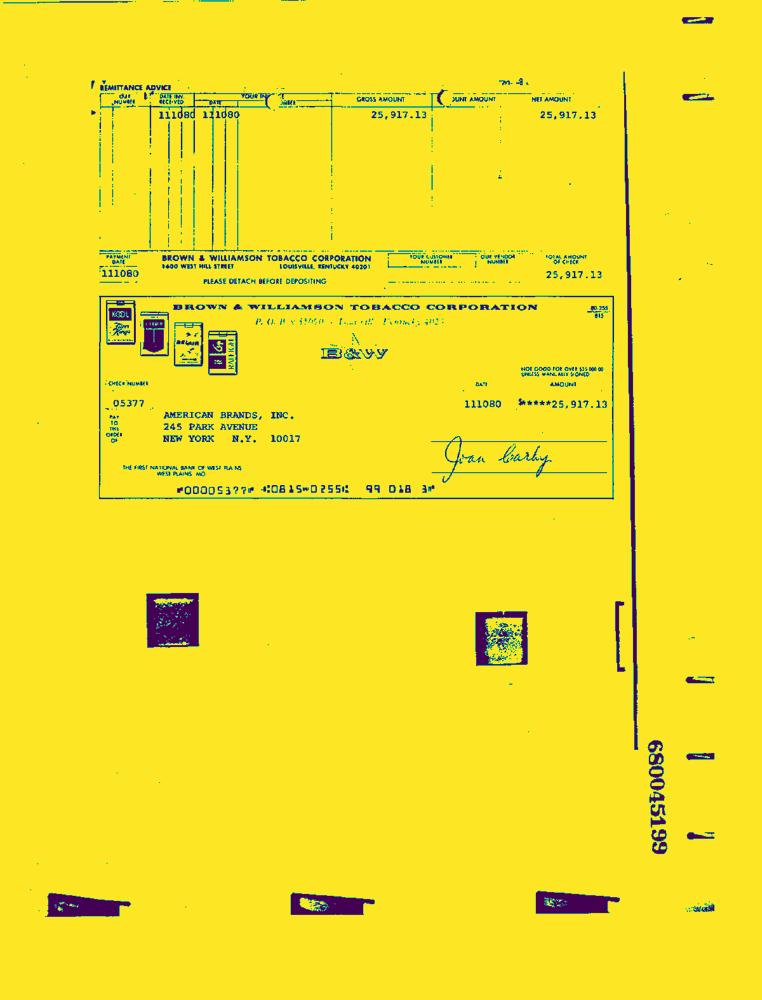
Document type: Invoice-Doc